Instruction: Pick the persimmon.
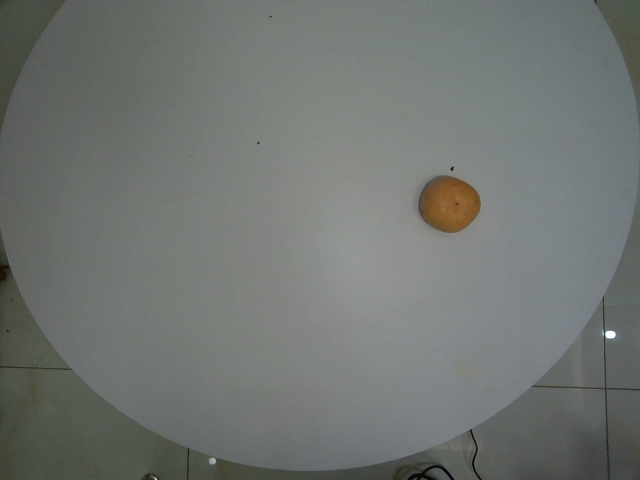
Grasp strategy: vertical